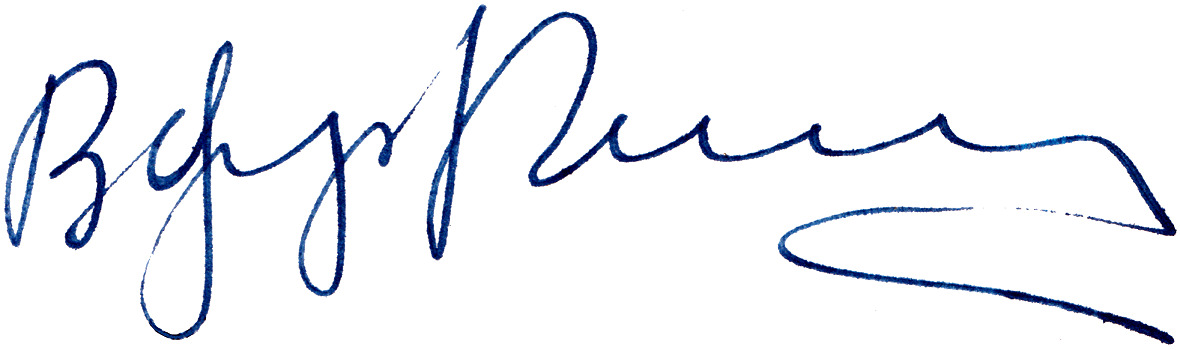
Signature of: viktor frank kamenetsky